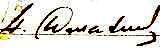
Signature of: afiyaddin cəlilov